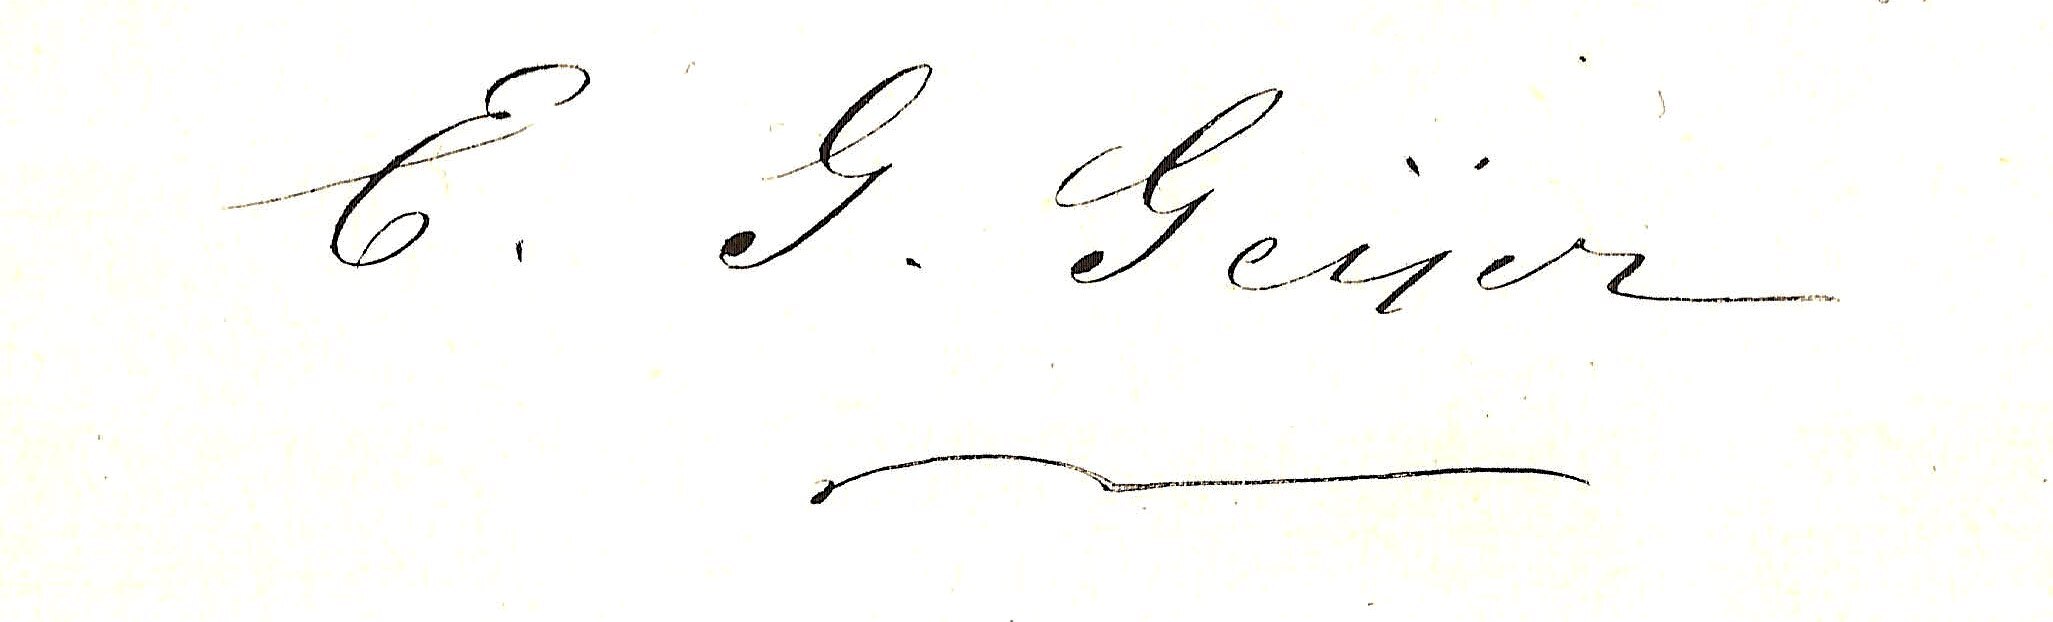
Signature of: erik gustaf geijer